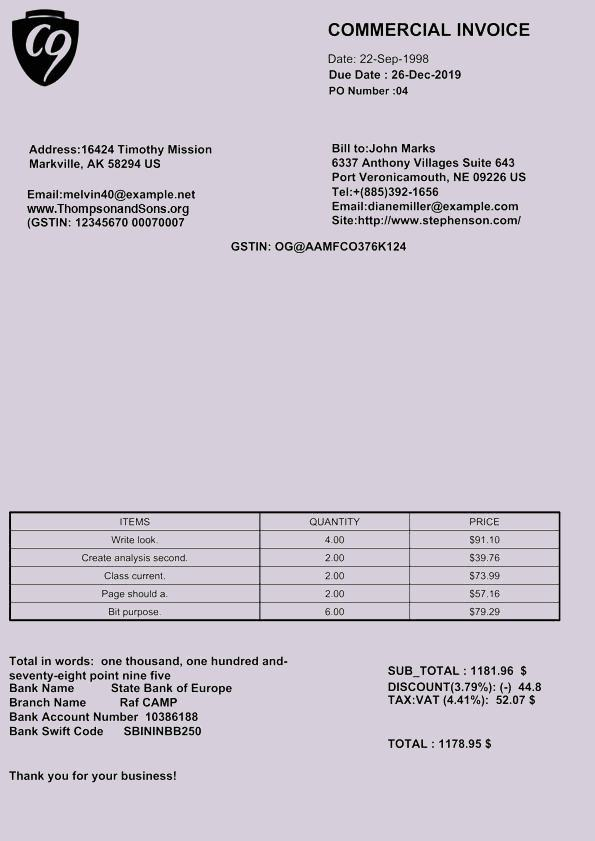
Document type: Invoice